Question: What is the estimated tax bill amount according to the document?
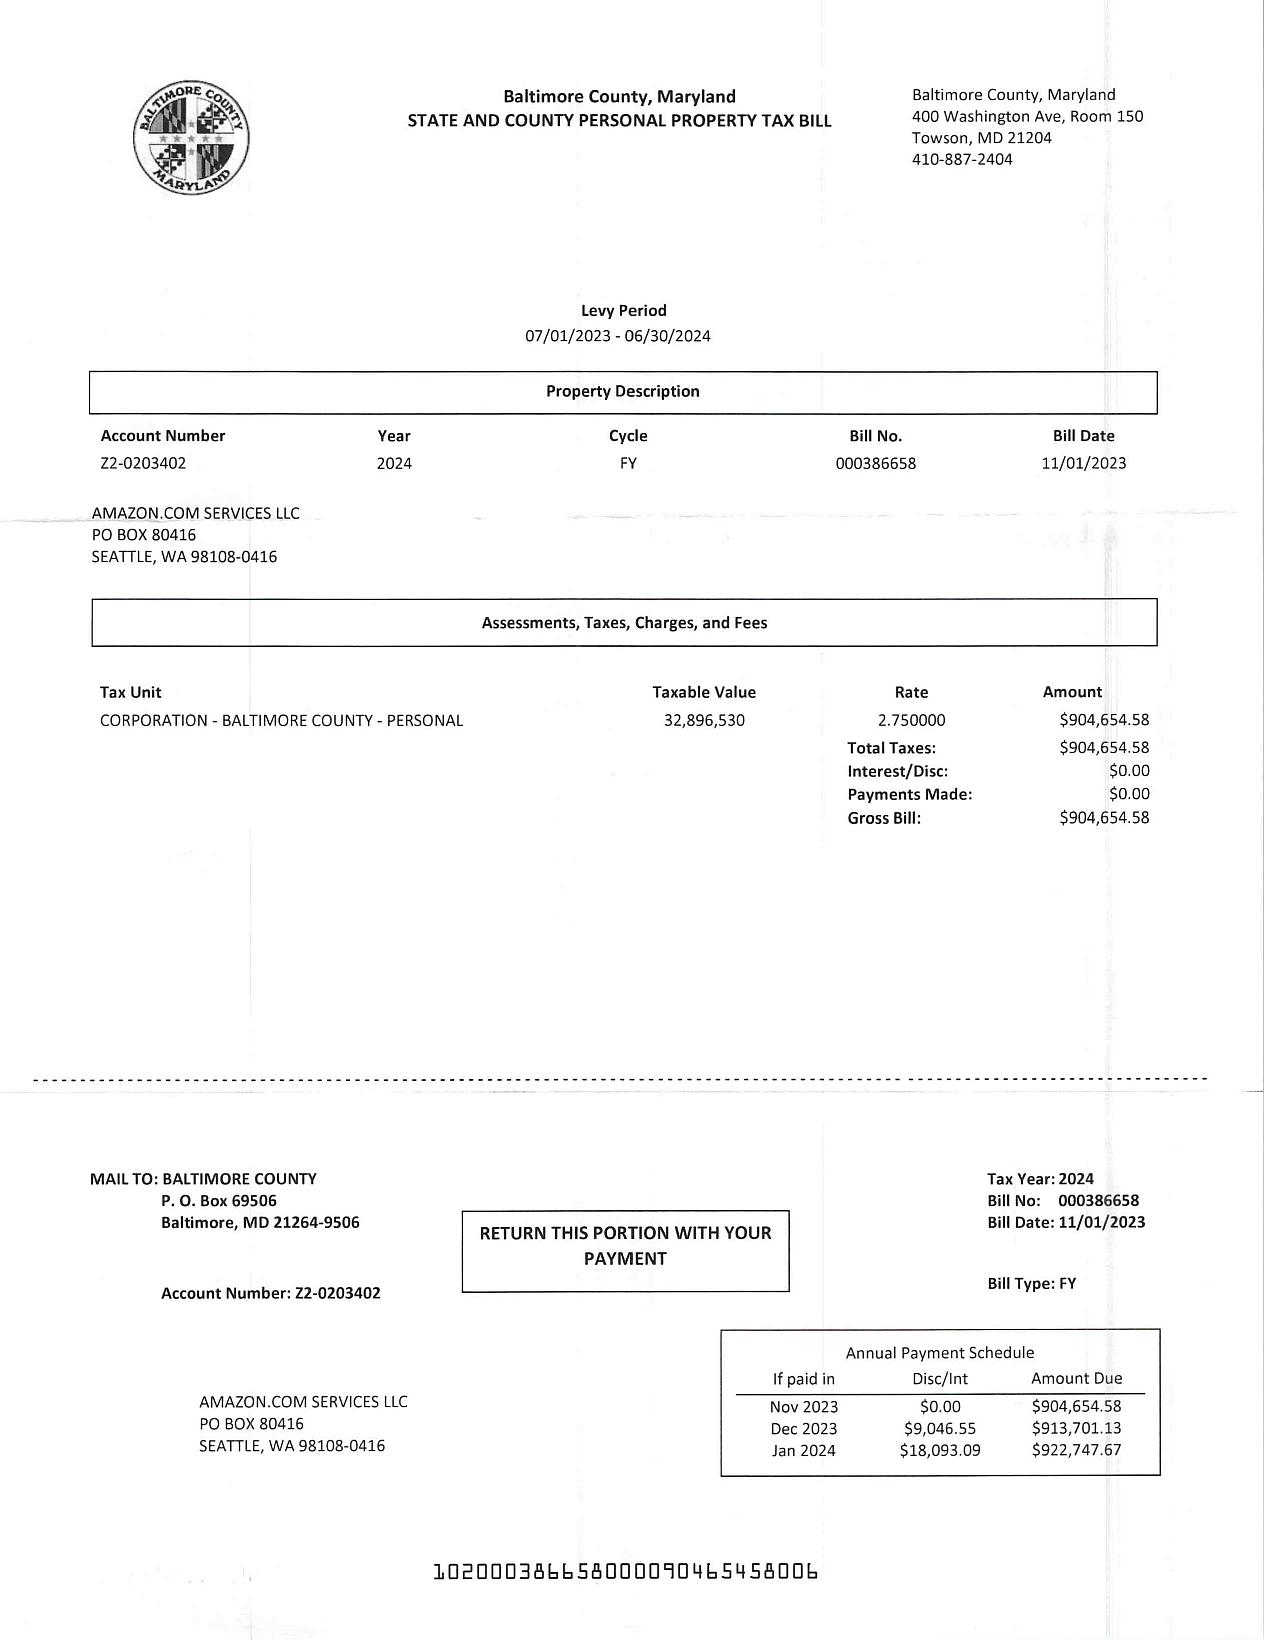
Answer: "904,654.58"